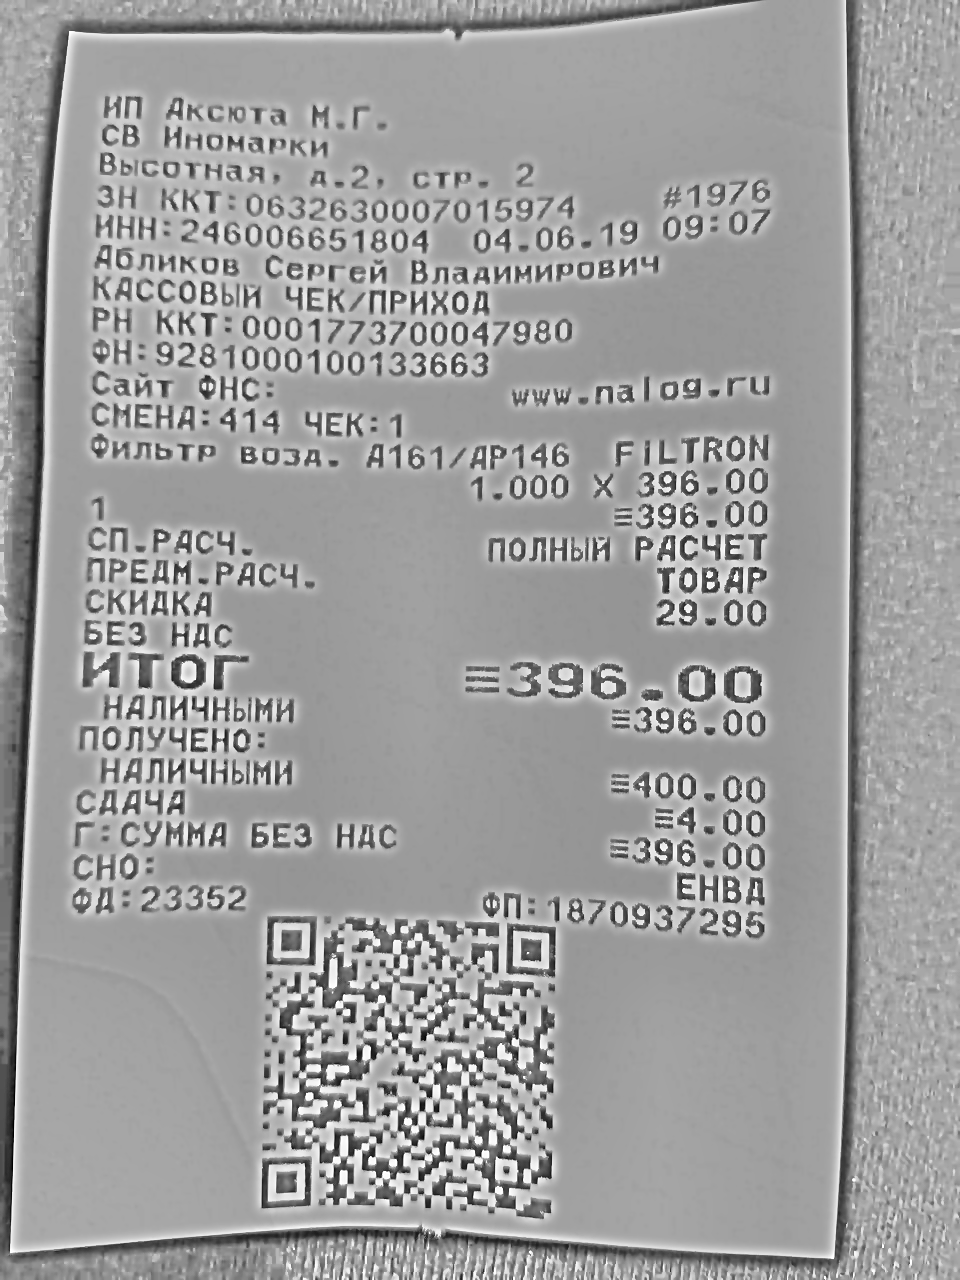
Продавец: ИП Аксюта М.Г.
ИНН: 246006651804
Дата: 04.06.19
Товары: Фильтр ВОЗА. A161/AP146 FILTRON
Количество: 1.000
Цена: 396.00
Сумма: 396.00
Итого: 396.00